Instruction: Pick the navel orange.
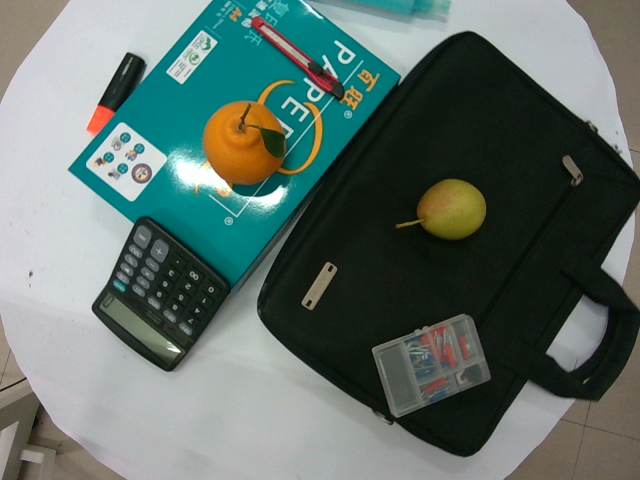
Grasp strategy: vertical